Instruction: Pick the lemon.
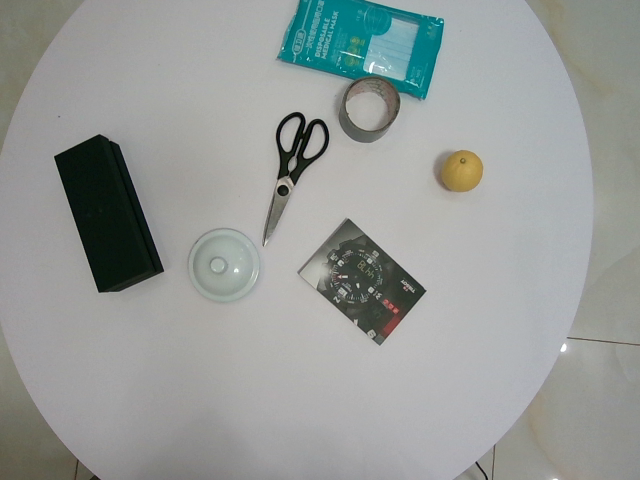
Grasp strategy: vertical